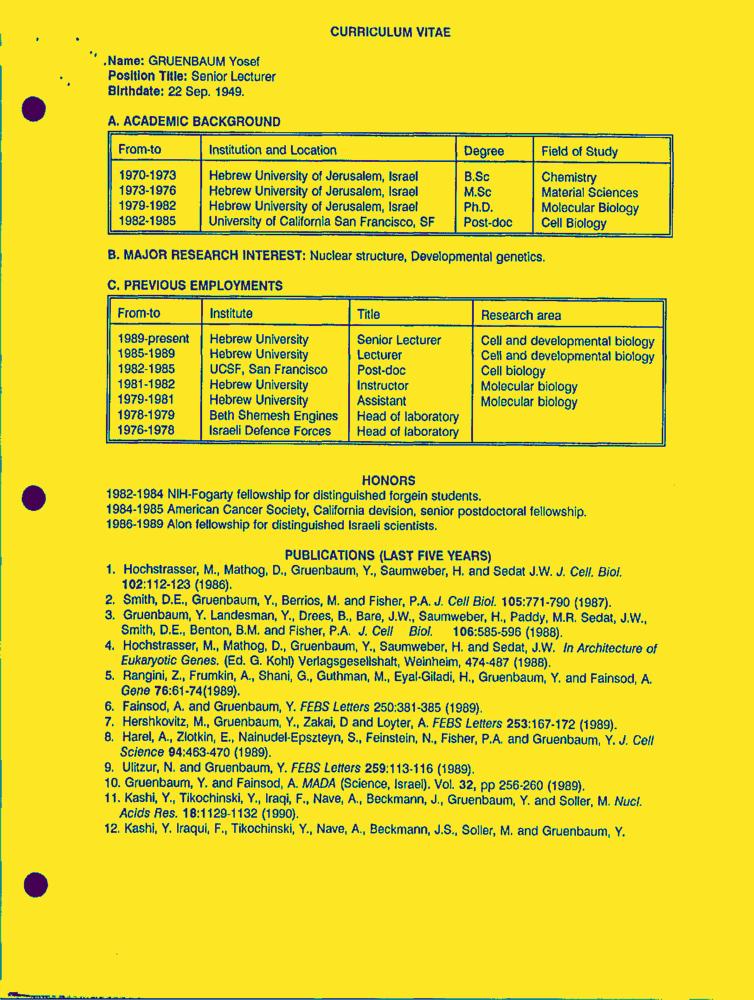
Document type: Resume-Doc